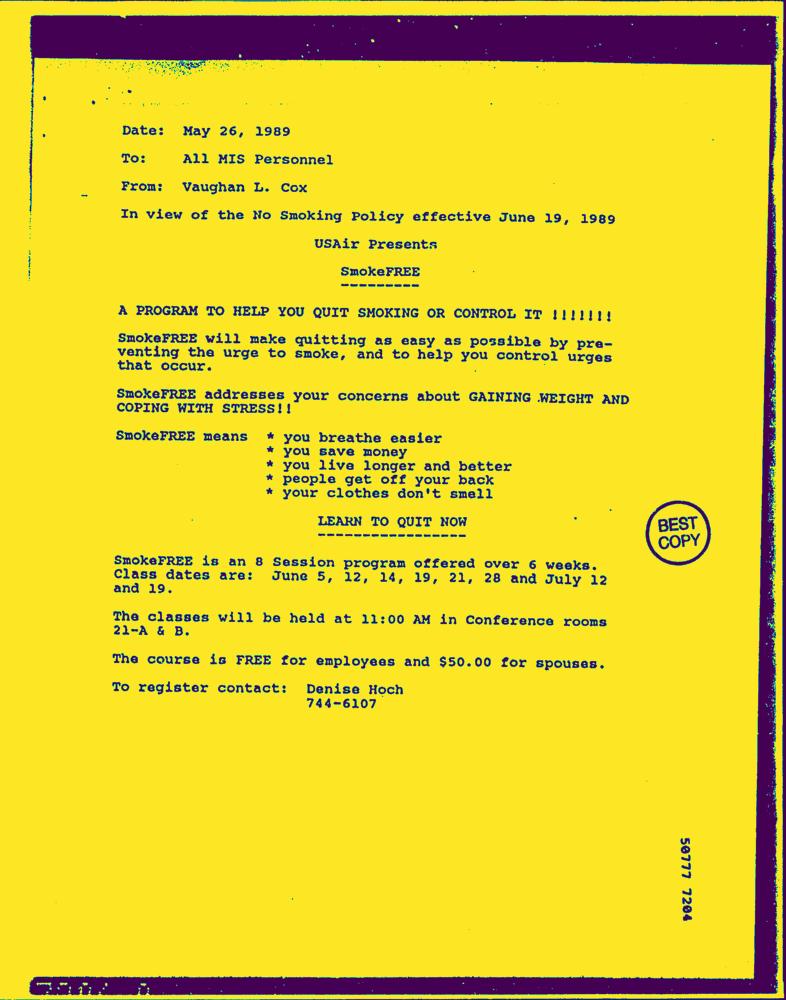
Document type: Letter-Doc